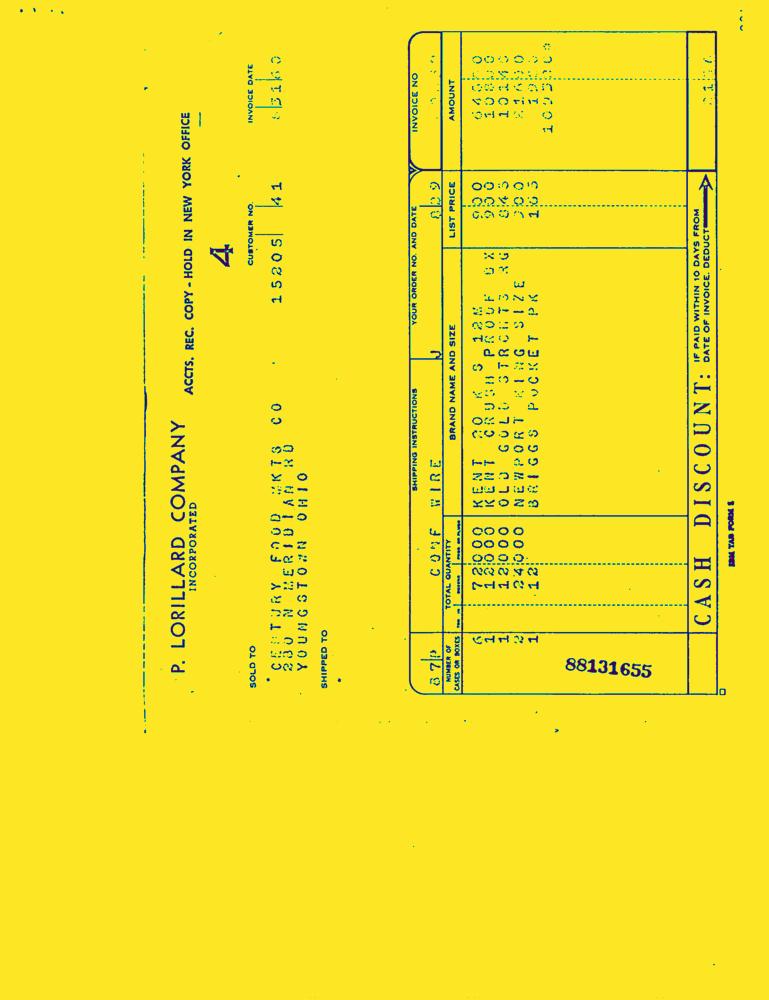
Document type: Invoice-Doc